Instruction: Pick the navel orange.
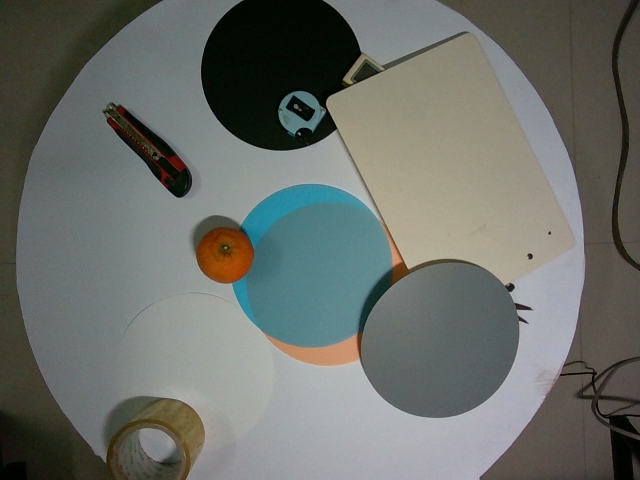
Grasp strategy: vertical